Question: What is the potential diagnosis?
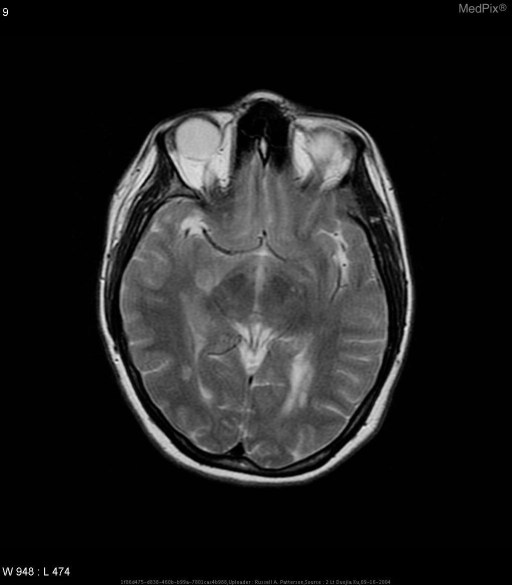
Answer: The possible diagnosis includes 1.  Cerebral autosomal dominant arteriopathy with subcortical infarct (CADASIL)
2.  Lyme disease
3.  Central nervous system vasculitis
4.  Multiple Sclerosis
5. ADEM (Acute Disseminated Encephalomyelitis.